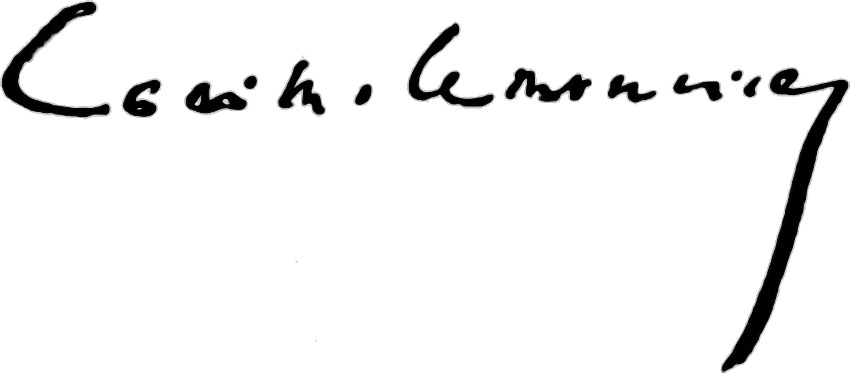
Signature of: camille lemonnier